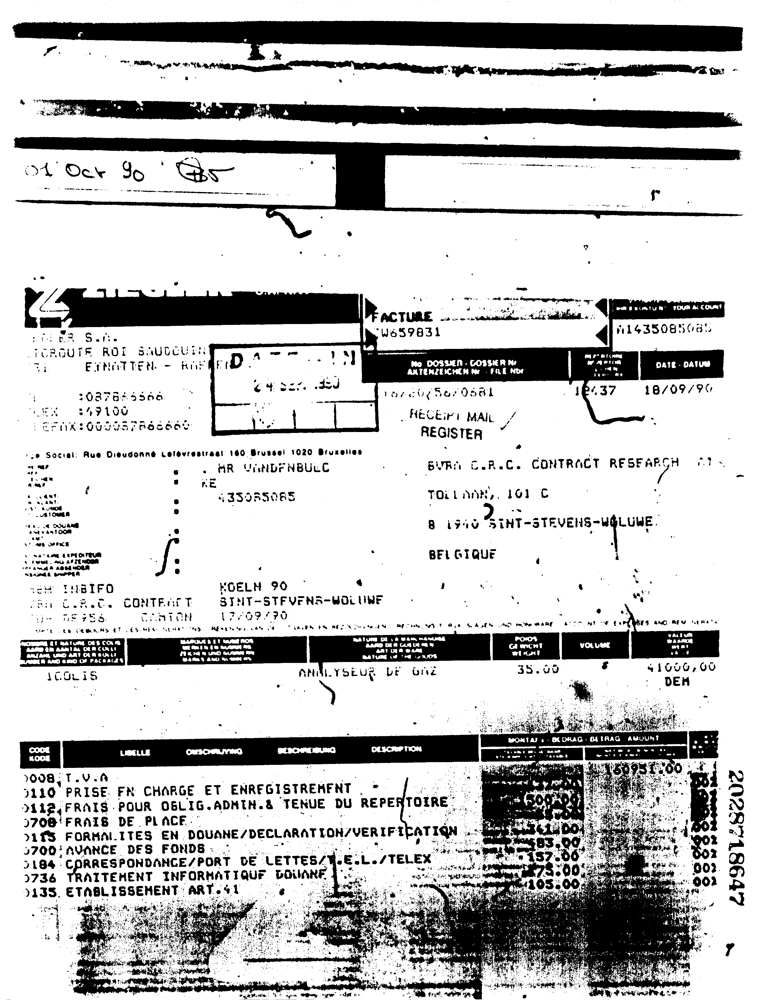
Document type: Invoice